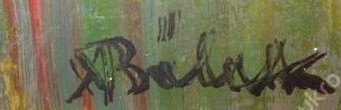
Signature of: alois bílek